Question: What is the main concern?
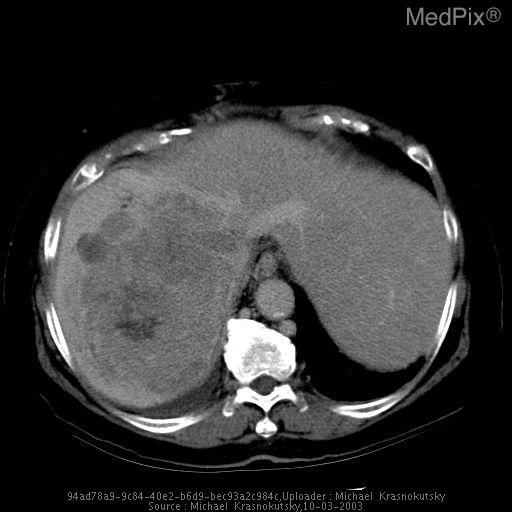
Answer: The findings suggest There is a very large liver mass with heterogeneous enhacement that extends into hepatic veins, inferior vena cava and into the right atrium.. A very large liver mass with heterogeneous enhancement and areas of necrosis that occupies most of the right liver lobe.  Superior images demonstrate tumor extension into hepatic veins, IVC, and right atrium.. The patient might have a history of Patient presented in this case is an 81 year old woman who was originally diagnosed with hepatocellular carcinoma in 2001.  At that time she underwent radioablation.  At the surveillance appointment in 2002, CT demonstrated a recurrence of tumor.  Due to her comorbid conditions and metastatic lung disease, surgery options were not offered.  In September of 2003, she experienced shortness of breath and chest pain and was seen in the emergency room.  A CT pulmonary angiogram was perfomed to evaluate for a pulmonary embolism.  She ruled out for a pulmonary embolism.  However, selected images from that study are presented here and demonstrate a very large liver tumor with extension into the right atrium.